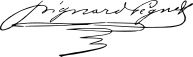
Signature of: maurice pignard péguet